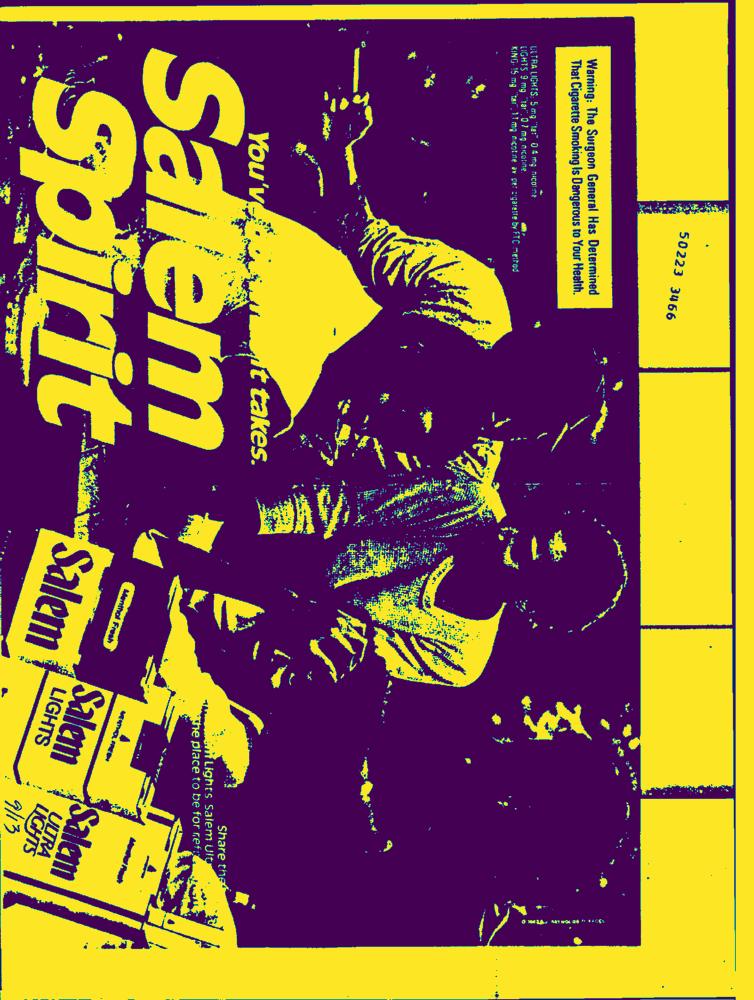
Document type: AD